Question: What is the assessed value of the property as noted in the document?
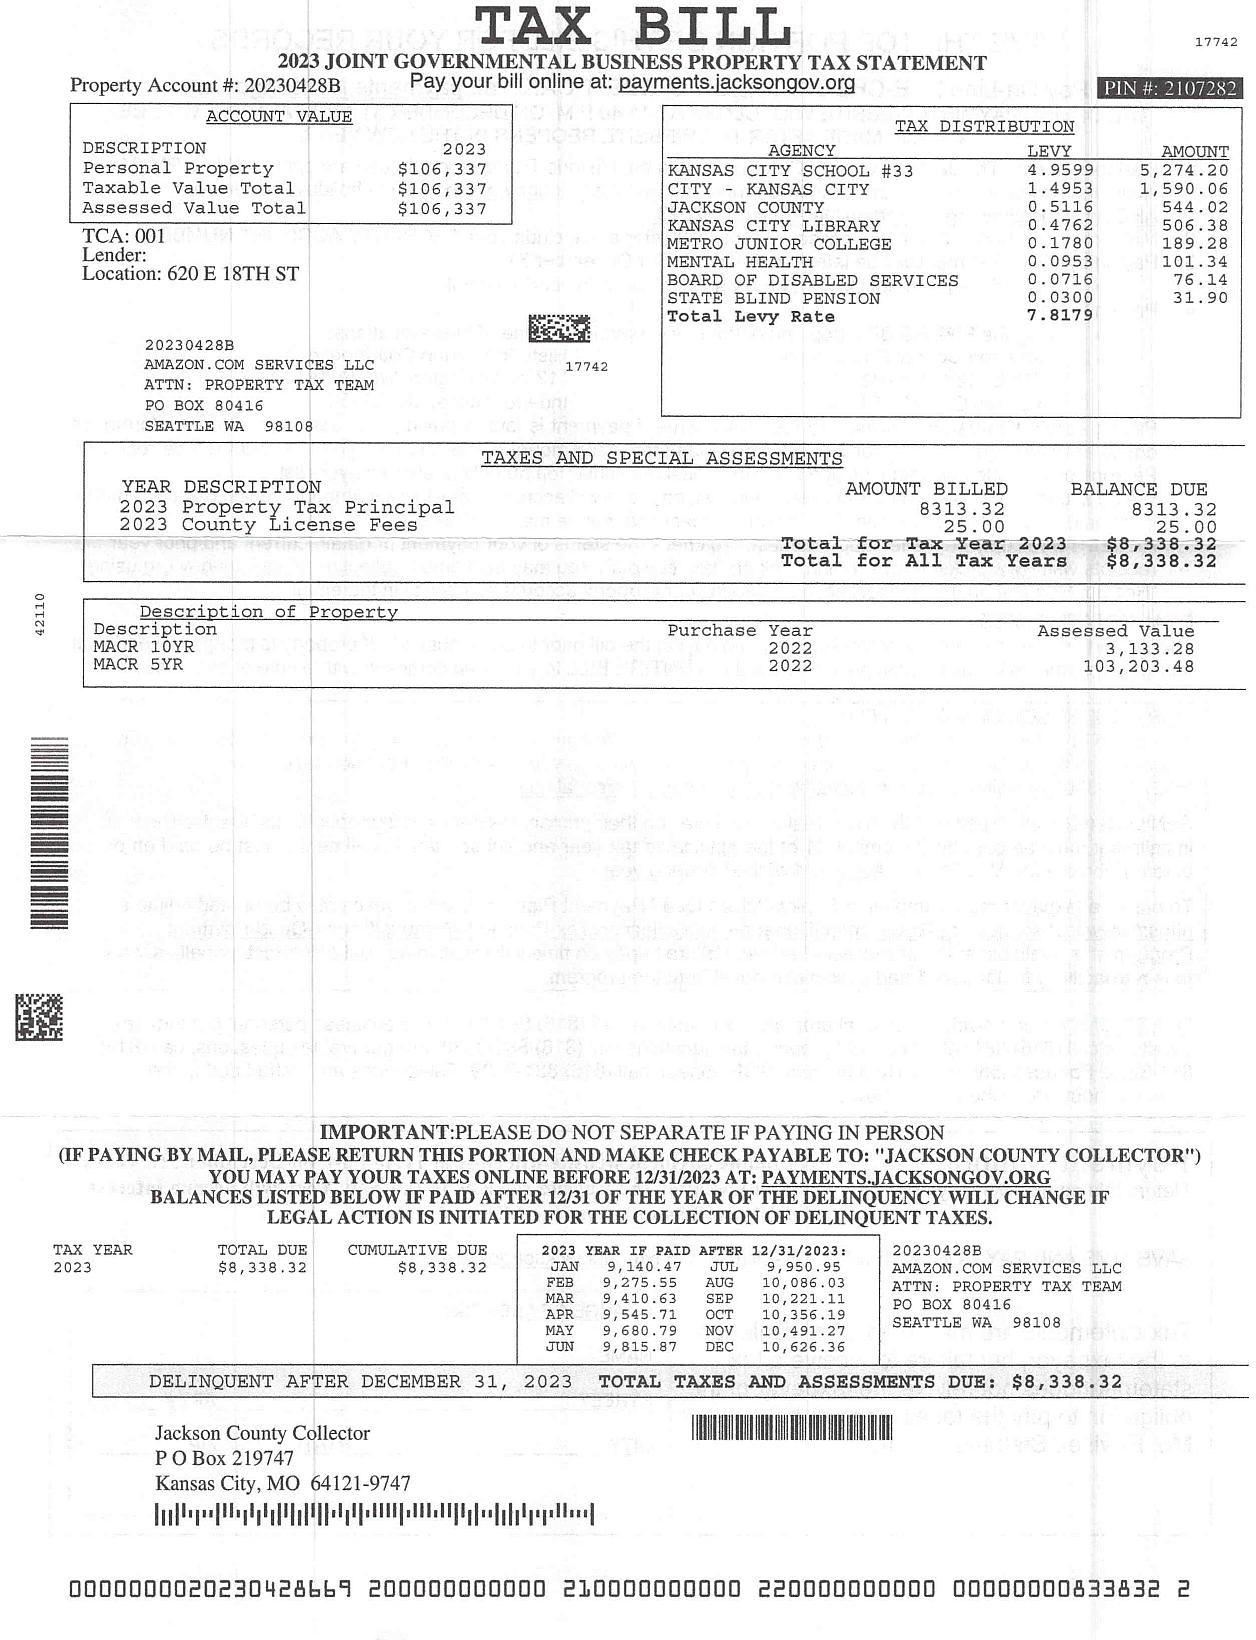
Answer: "103,263.48"